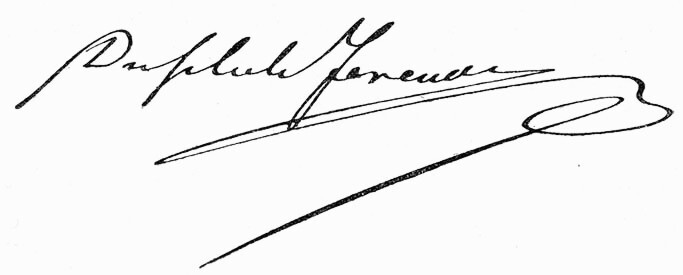
Signature of: ferenc duschek